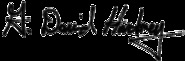
Signature of: david hackney